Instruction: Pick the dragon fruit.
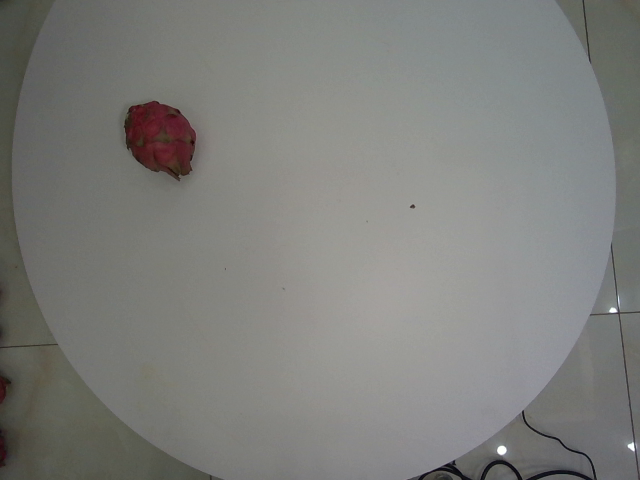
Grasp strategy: vertical